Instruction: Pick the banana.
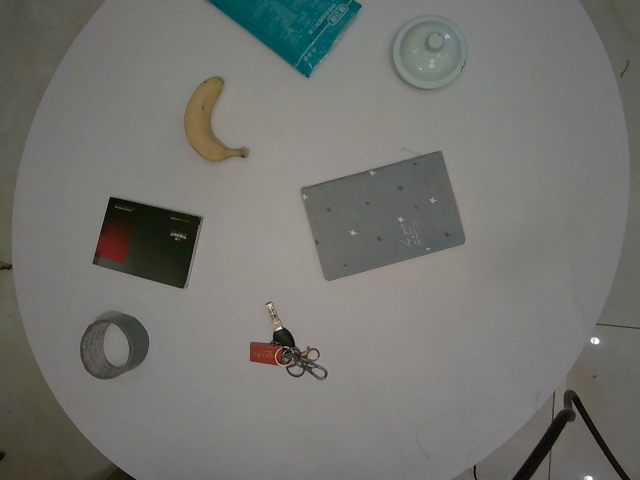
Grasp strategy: vertical